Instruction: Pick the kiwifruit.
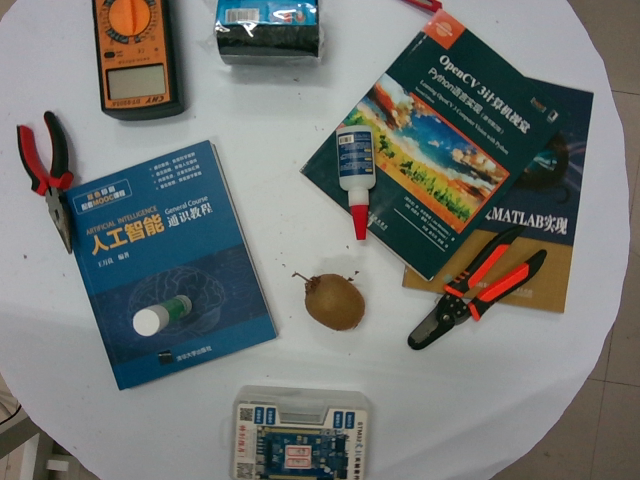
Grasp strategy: vertical